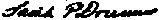
Signature of: sarah platt doremus